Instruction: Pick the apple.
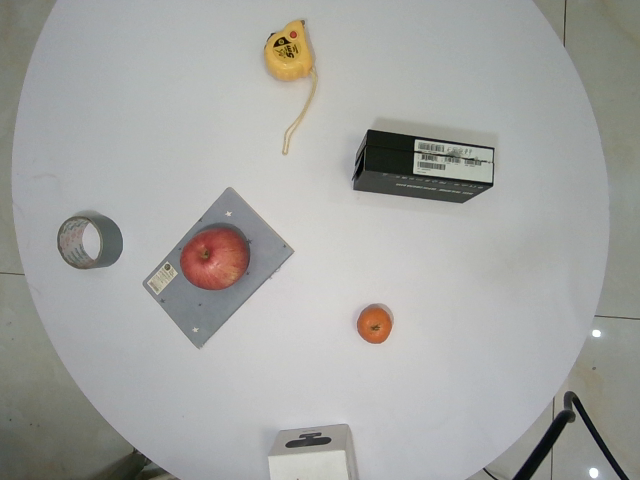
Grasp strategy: vertical